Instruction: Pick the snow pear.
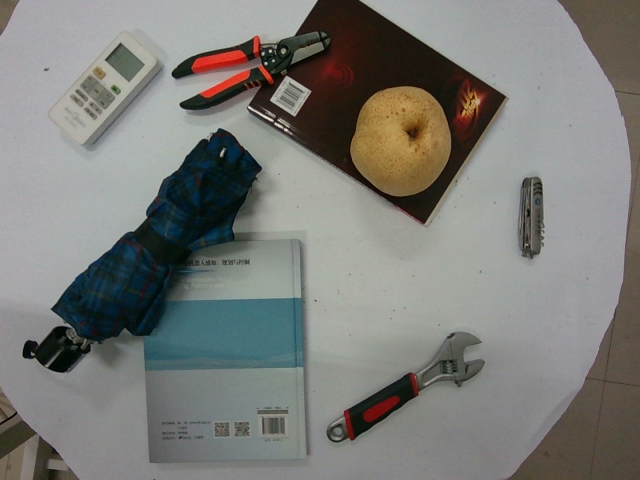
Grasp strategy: vertical